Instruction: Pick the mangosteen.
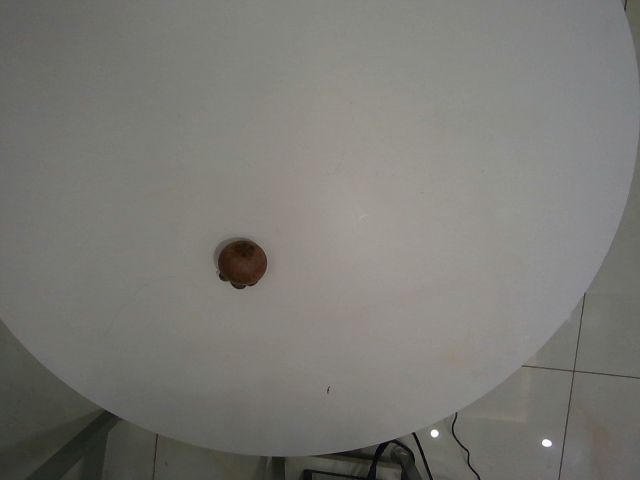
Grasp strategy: vertical